Question: What might the diagnosis be?
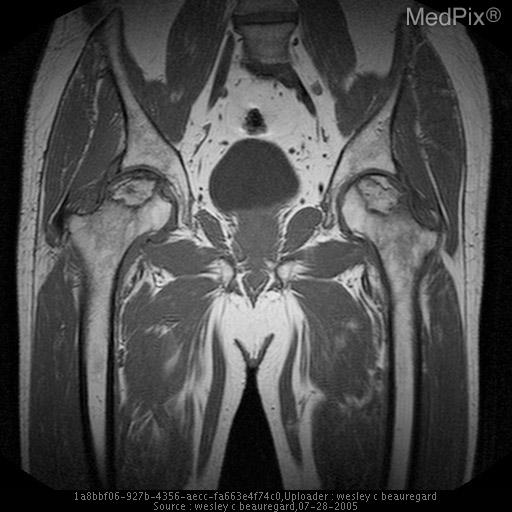
Answer: The possible diagnosis includes AVN (Avascular necrosis)
Fracture secondary to fall
Osteoarthritis.